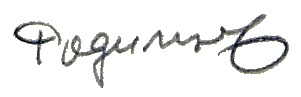
Signature of: alexander rodimtsev